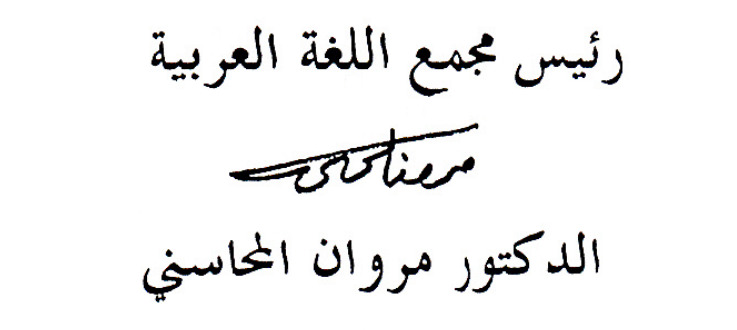
Signature of: marwan mahasni